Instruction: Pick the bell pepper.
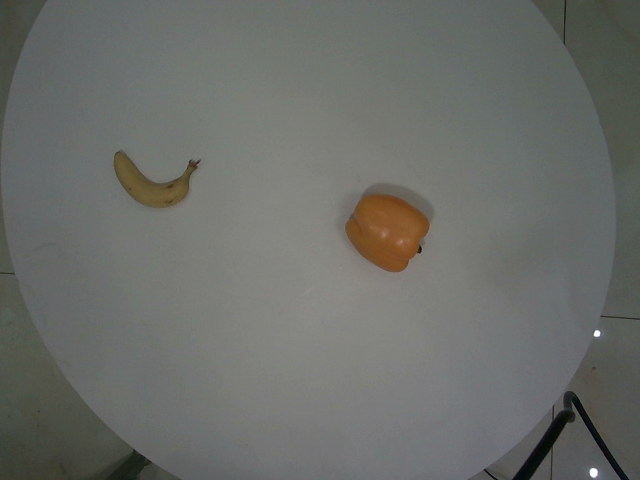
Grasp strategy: vertical